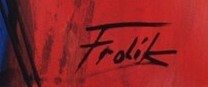
Signature of: václav frolík